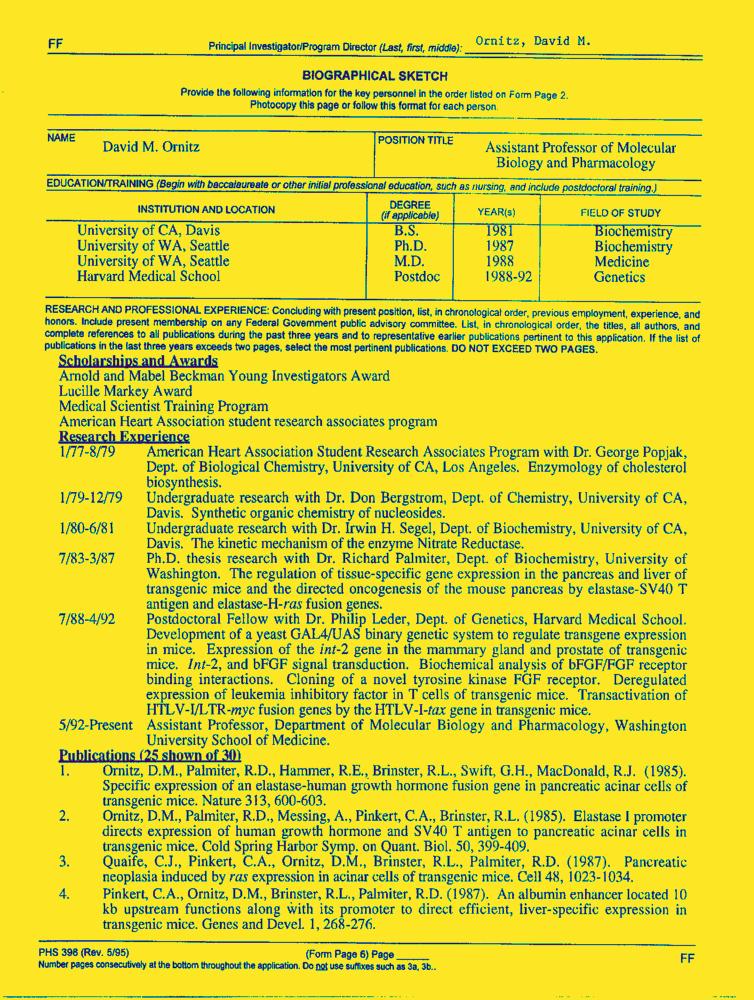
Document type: Resume-Doc